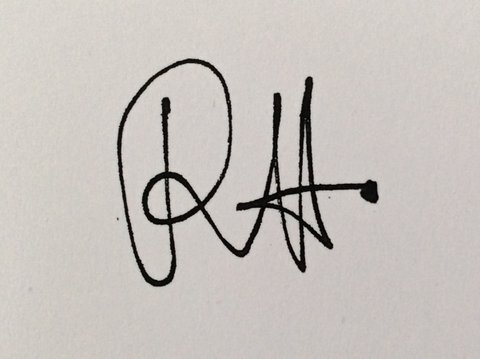
Signature of: hannes rader